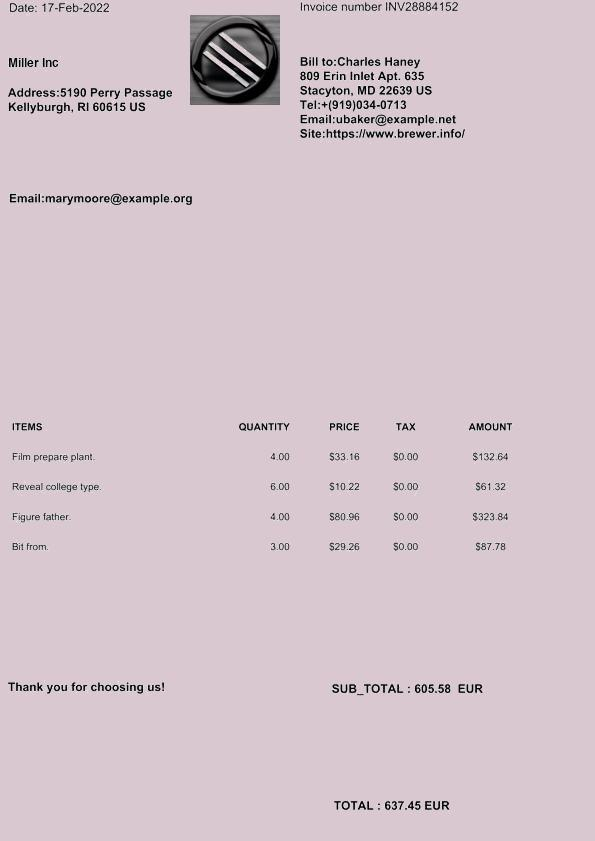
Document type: Invoice